Question: What are the imaging findings?
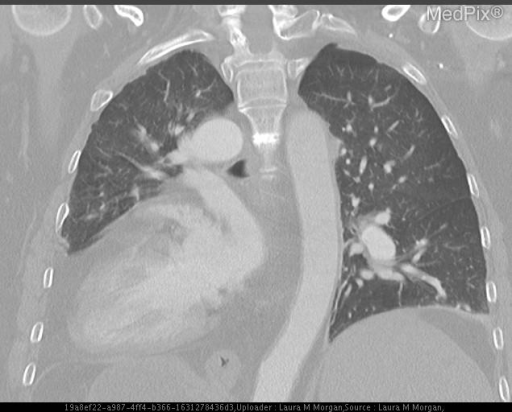
Answer: The imaging shows Two-view chest x-ray:
FINDINGS:  Frontal and lateral radiographic views of the chest demonstrate stable appearance of complete situs inversus.  Left atrial and ventricular enlargement is again noted, grossly stable from prior examination. The lungs are grossly clear.  Median sternotomy wires remain intact.  Degenerative changes are visualized throughout the bony structures.

IMPRESSION:
1. Stable appearance of left atrial and ventricular enlargement in the setting of dextrocardia.

PA PROTOCOL CHEST CT:
FINDINGS:  There are sternotomy wires surrounded by bone, suggesting surgery at a young age.  There is mirror image anatomy of the heart and upper abdominal organs, findings consistent with the patient"s known situs inversus.  The patient has a left-sided aortic arch with mirror image branching vessels.

The right side of the heart is enlarged, as is the main pulmonary artery, which demonstrates some possible focal narrowing just distal to the pulmonic valve.

There is no evidence of pulmonary embolism.  There is focal band-like attenuation in the lower lungs, likely representing bibasilar atelectasis. No bronchiectasis is seen.

IMPRESSION:
1. Findings consistent with situs inversus with a left aortic arch and mirror image branching vessels.
2.  No evidence of pulmonary embolism.

CT HEMATURIA PROTOCOL (ABDOMEN/PELVIS):
FINDINGS:  Situs inversus is noted. There is mirror image anatomy of the heart and upper abdominal organs, findings consistent with the patient's known situs inversus.  The patient has a left-sided aortic arch with mirror image branching vessels.

The right side of the heart is enlarged, as is the main pulmonary artery, which demonstrates some possible focal narrowing just distal to the pulmonic valve..